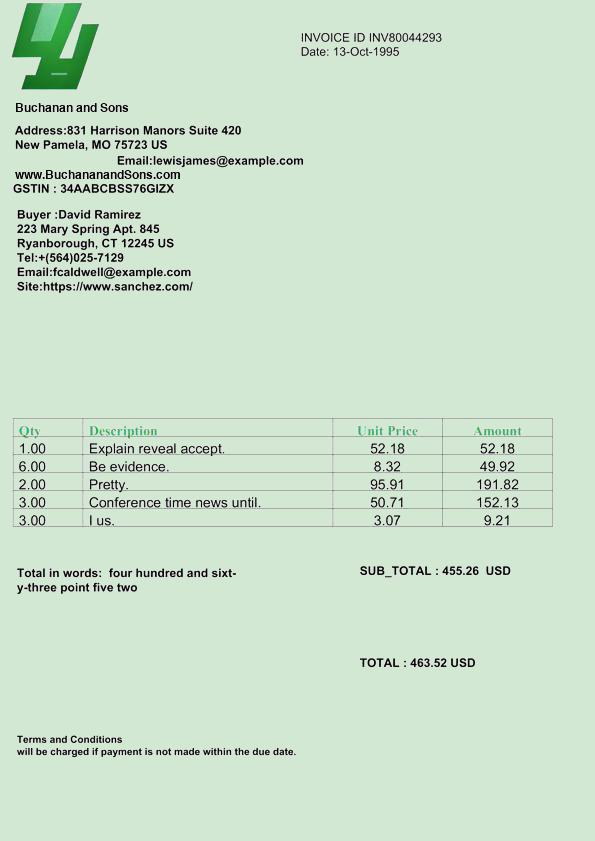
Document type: Invoice